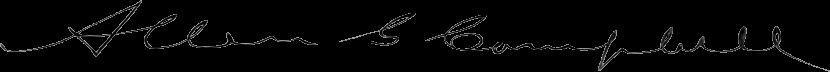
Signature of: allen g campbell